Question: What jurisdiction, city, or county is the document associated with?
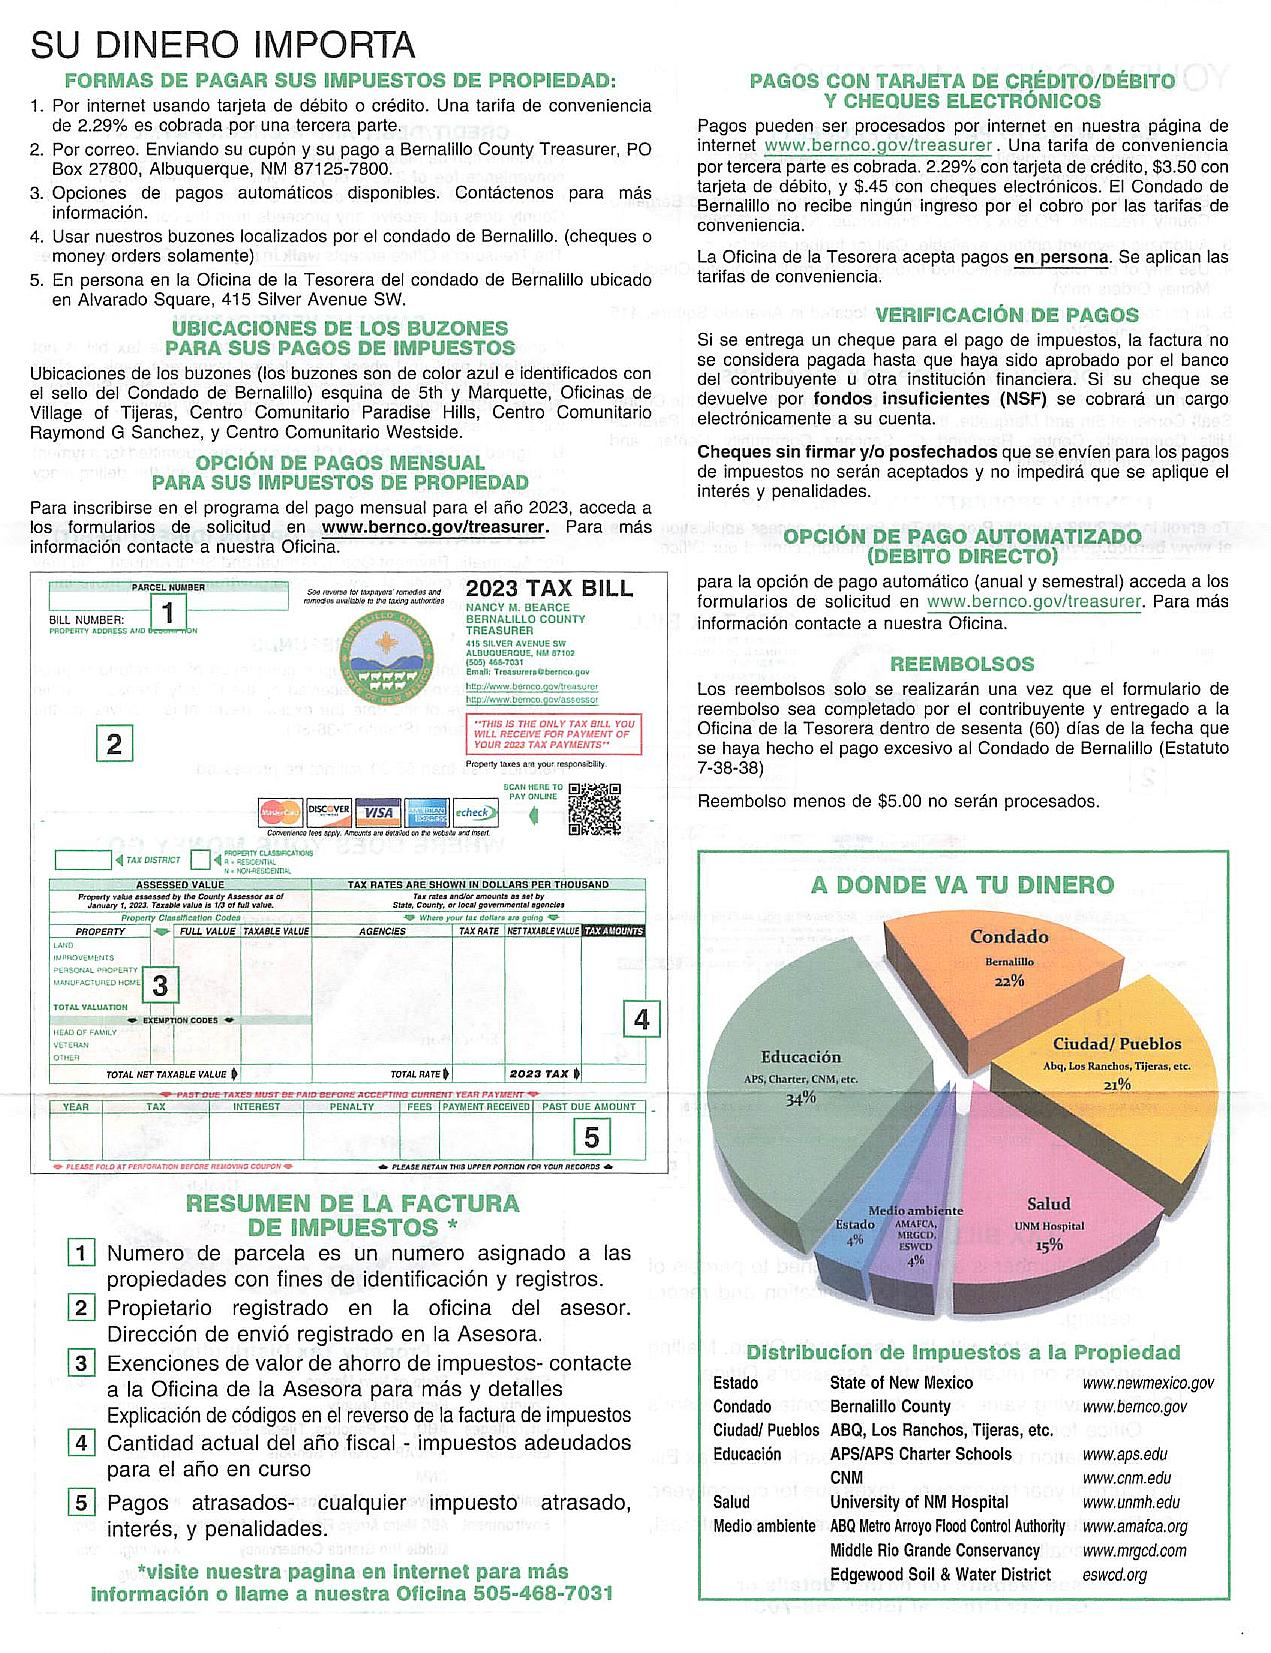
Answer: "Bernalillo County"